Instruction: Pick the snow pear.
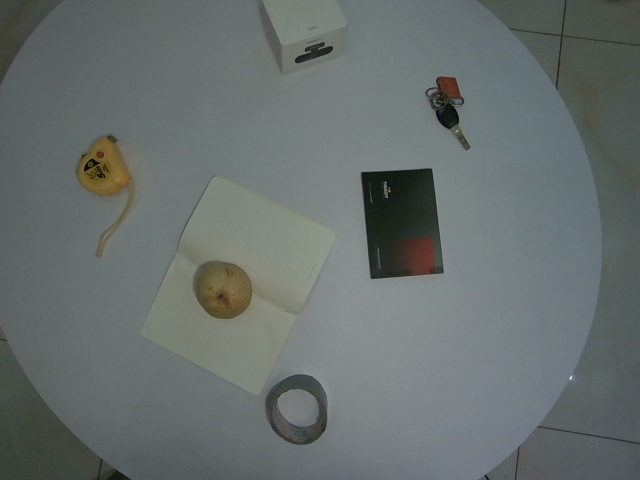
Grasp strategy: vertical